Question: How is the history relevant to the case?
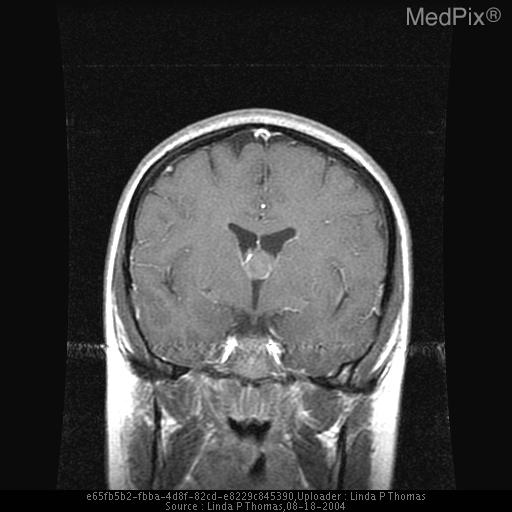
Answer: The patient's history of 29 year old female with worsening headaches. is key in understanding the case.